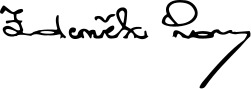
Signature of: zdeněk lom